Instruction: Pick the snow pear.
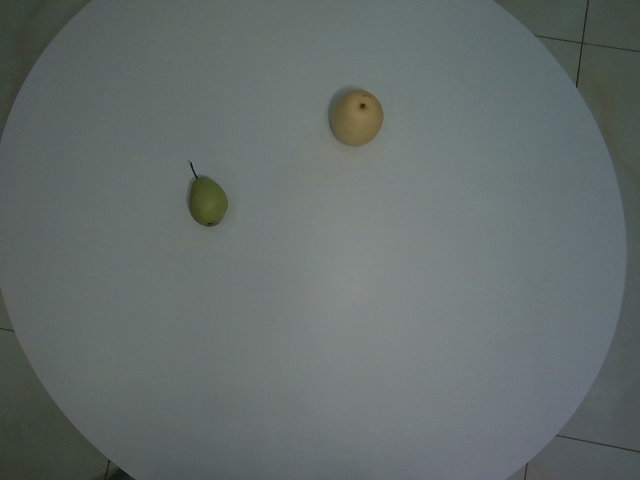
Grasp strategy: vertical